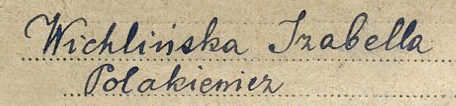
Signature of: izabella polakiewicz